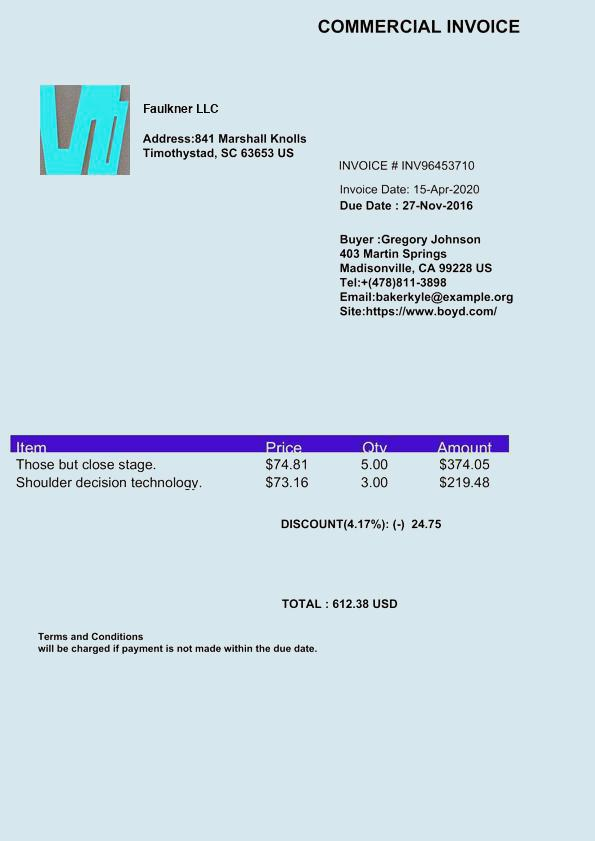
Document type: Invoice